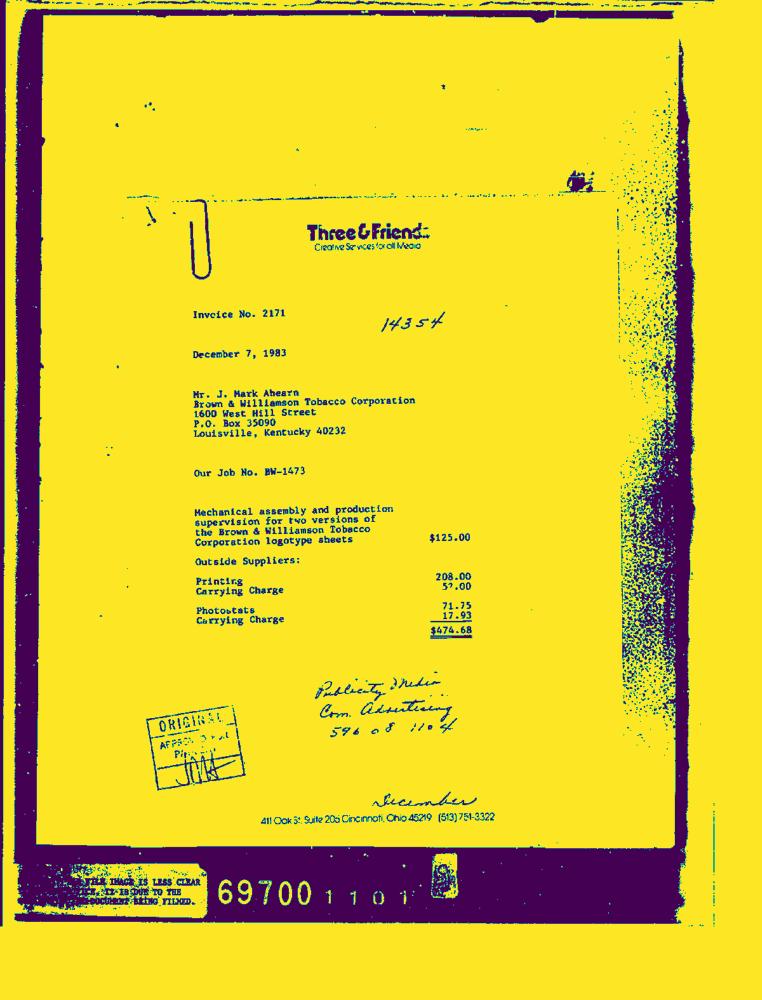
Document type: Invoice-Doc